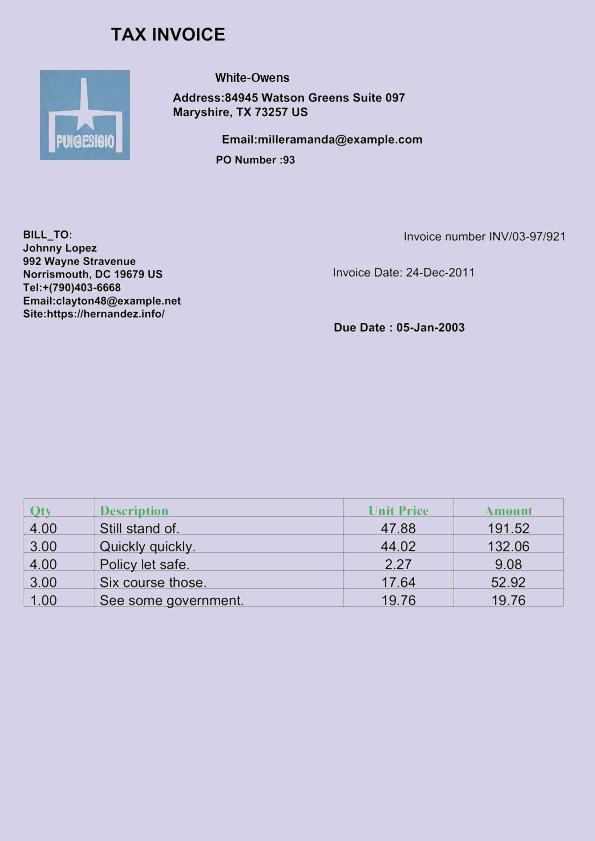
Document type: Invoice